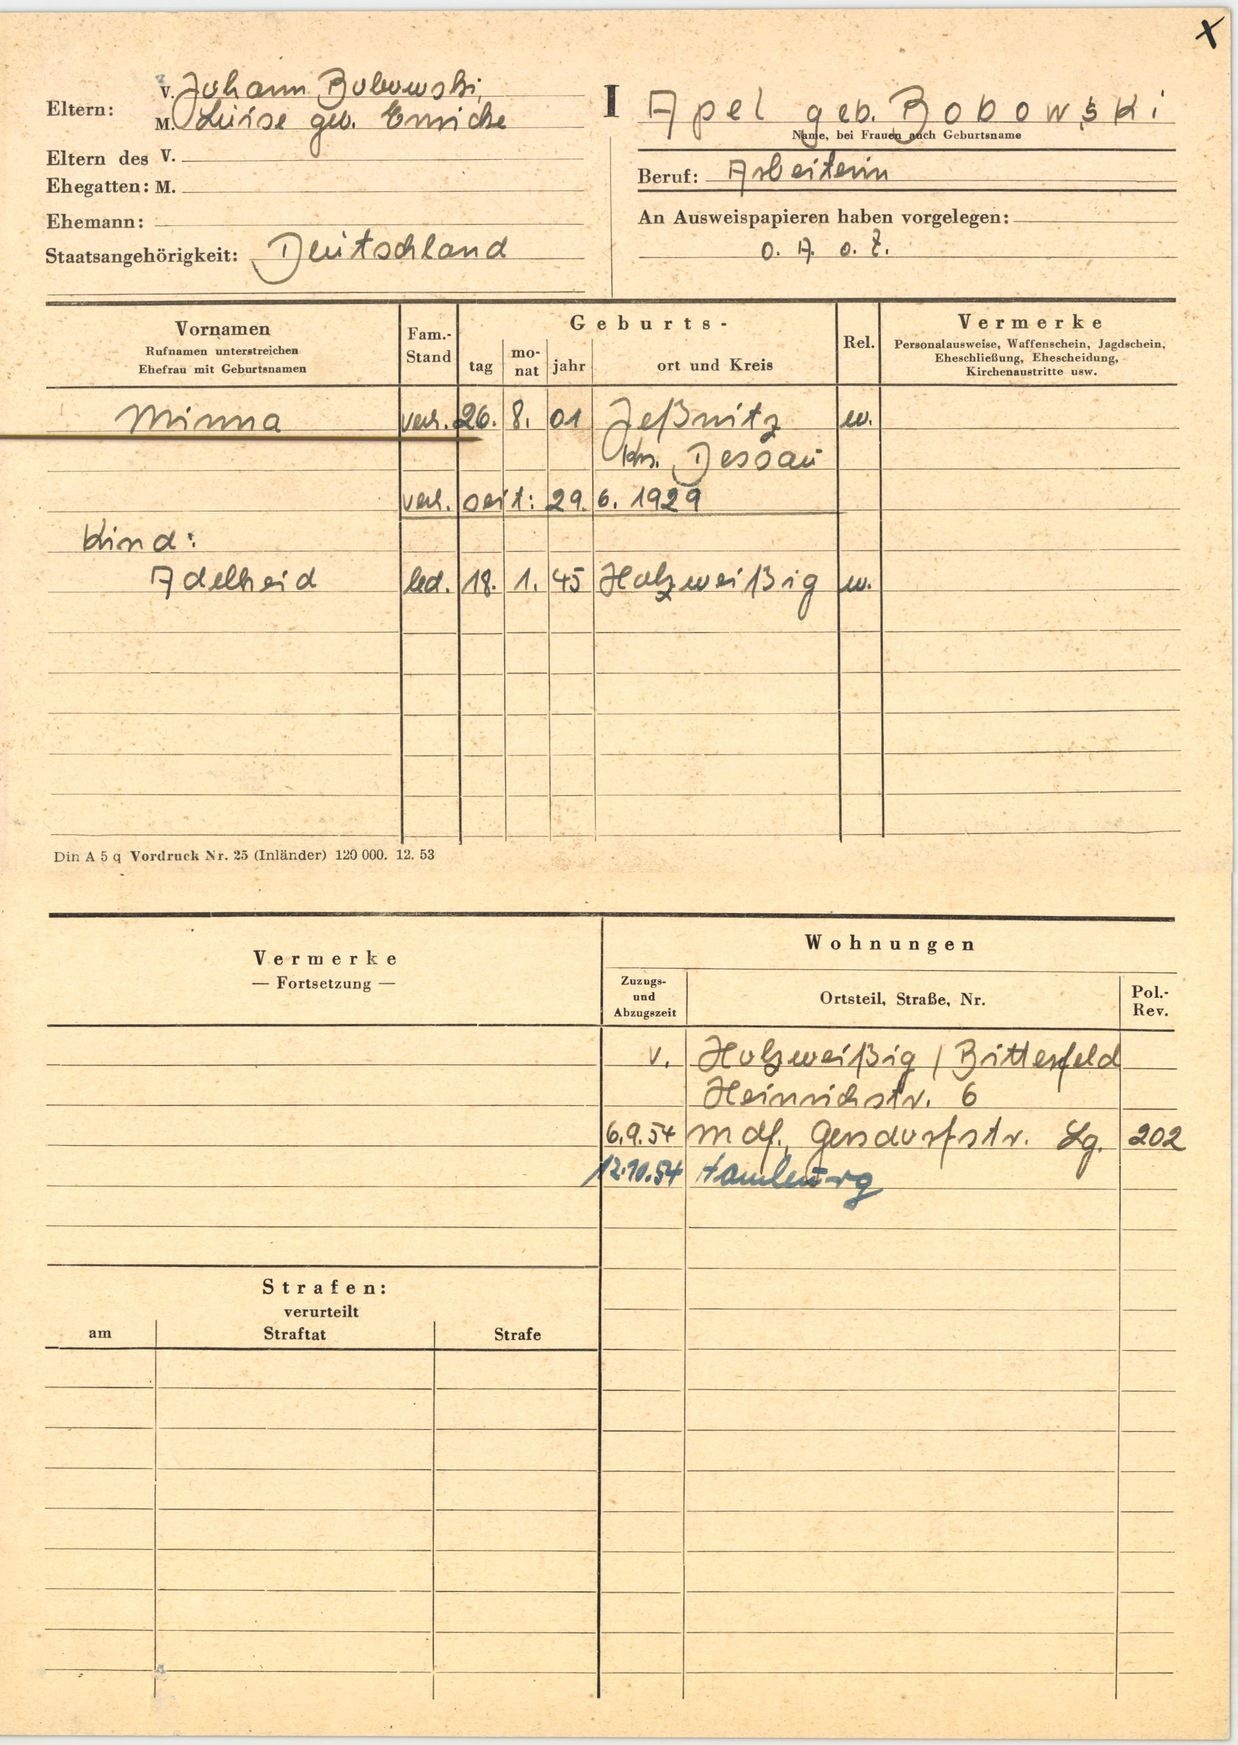
Apel geb. Bobowski